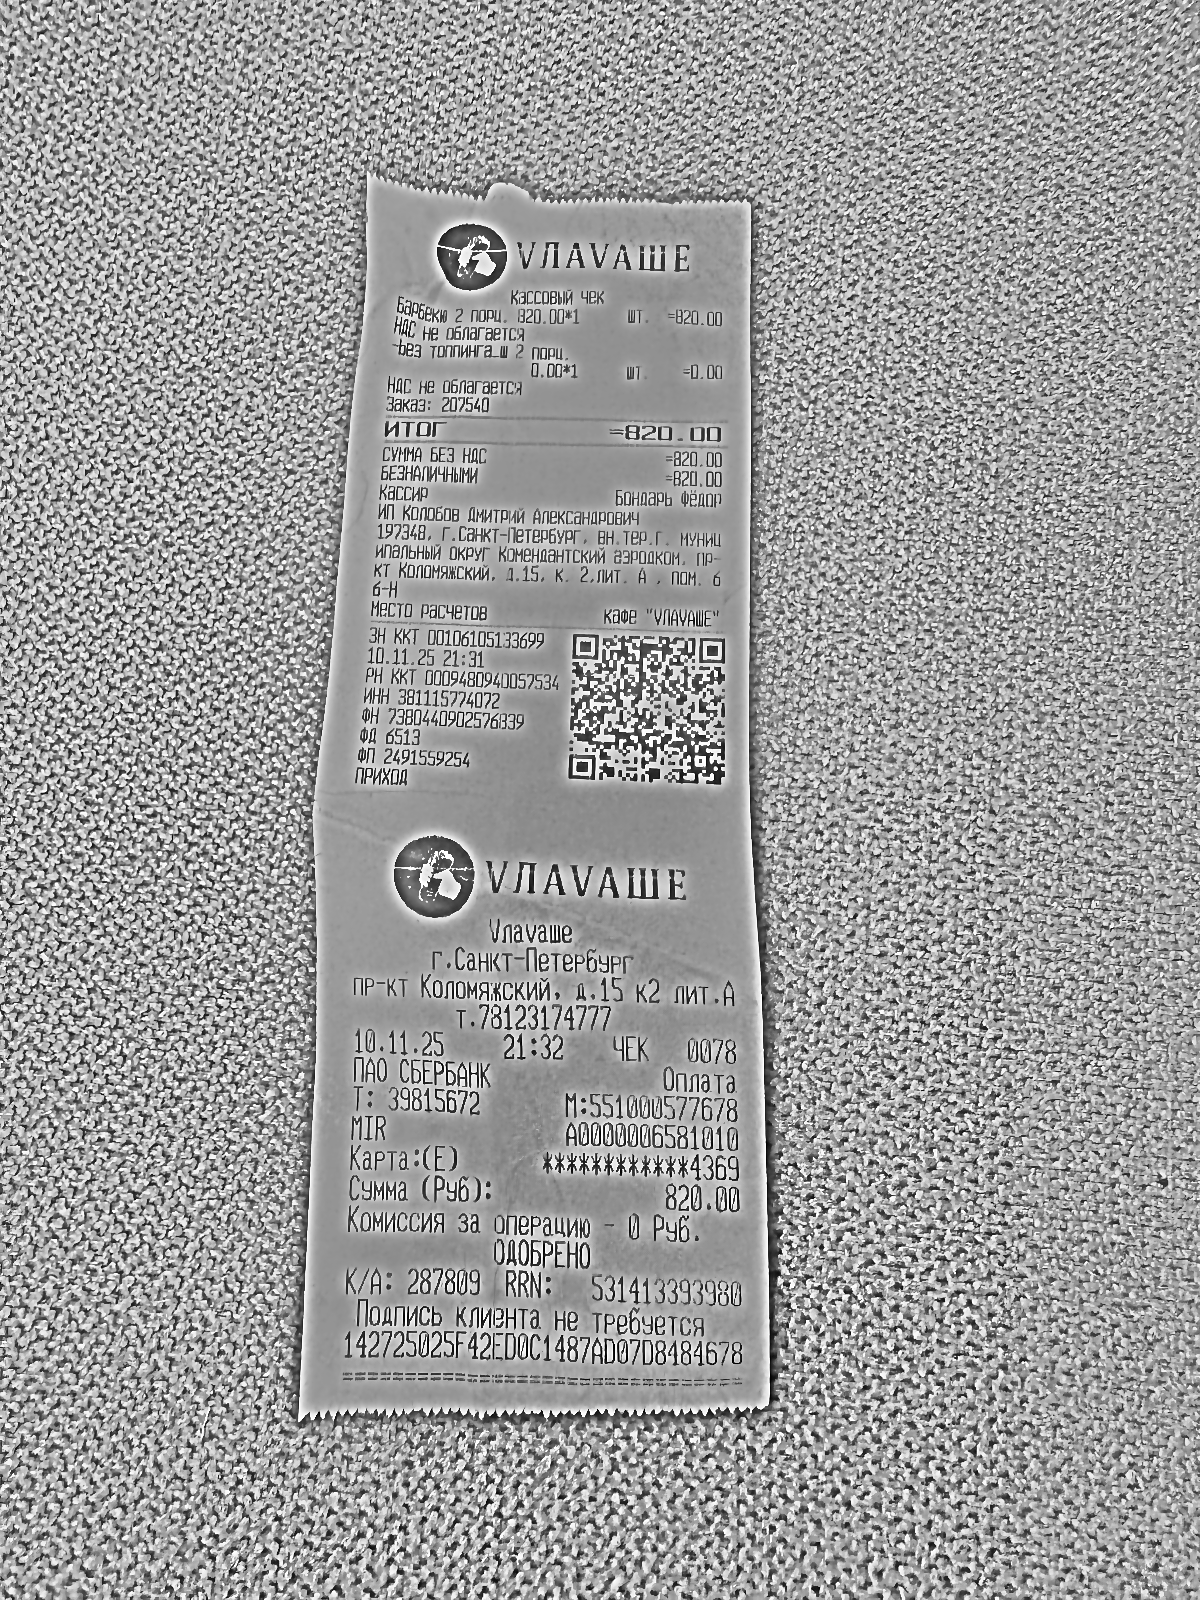
Продавец: ИП Колобов Дмитрий Александрович
ИНН: 381115774072
Дата: 10.11.25
Товары: Барбекю 2 порц.; -Без топпинга_ш 2 порц.
Количество: 1; 1
Цена: 820.00; 0.00
Сумма: 820.00; 0.00
Итого: 820.00